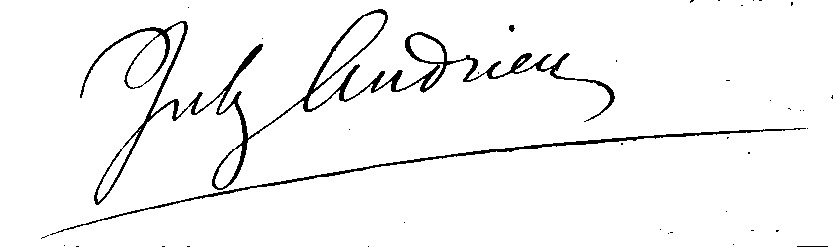
Signature of: jules andrieu